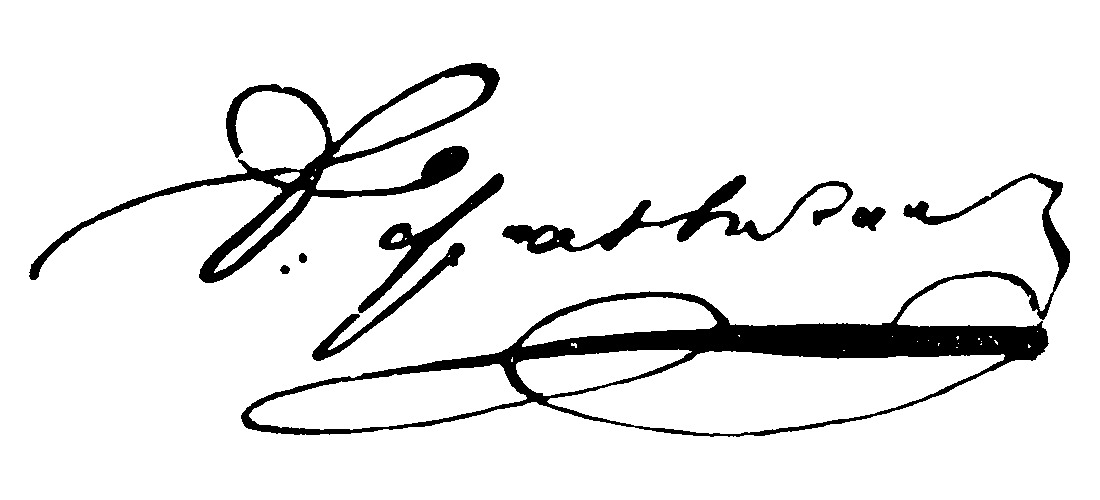
Signature of: denis fonvizin